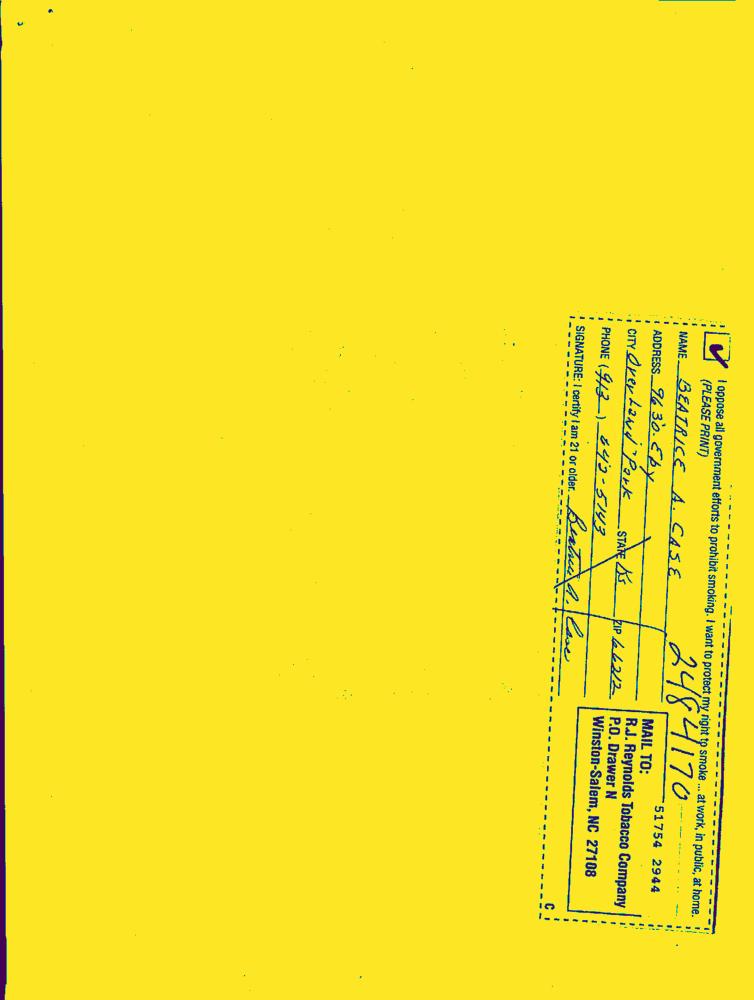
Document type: Hand-Written